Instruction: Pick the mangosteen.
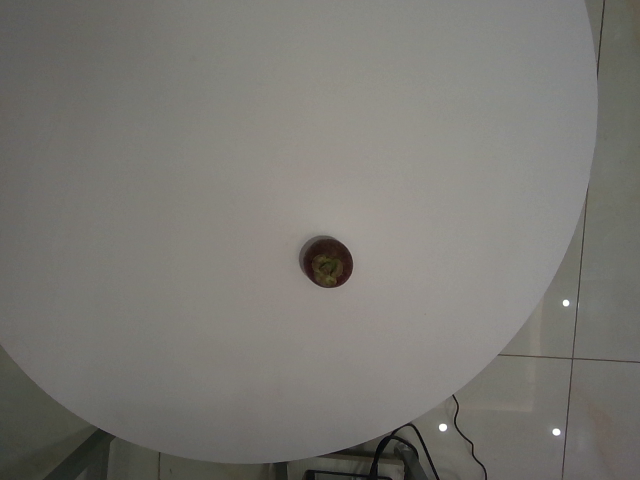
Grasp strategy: vertical